Question: What is the date of the hearing as scheduled in the document?
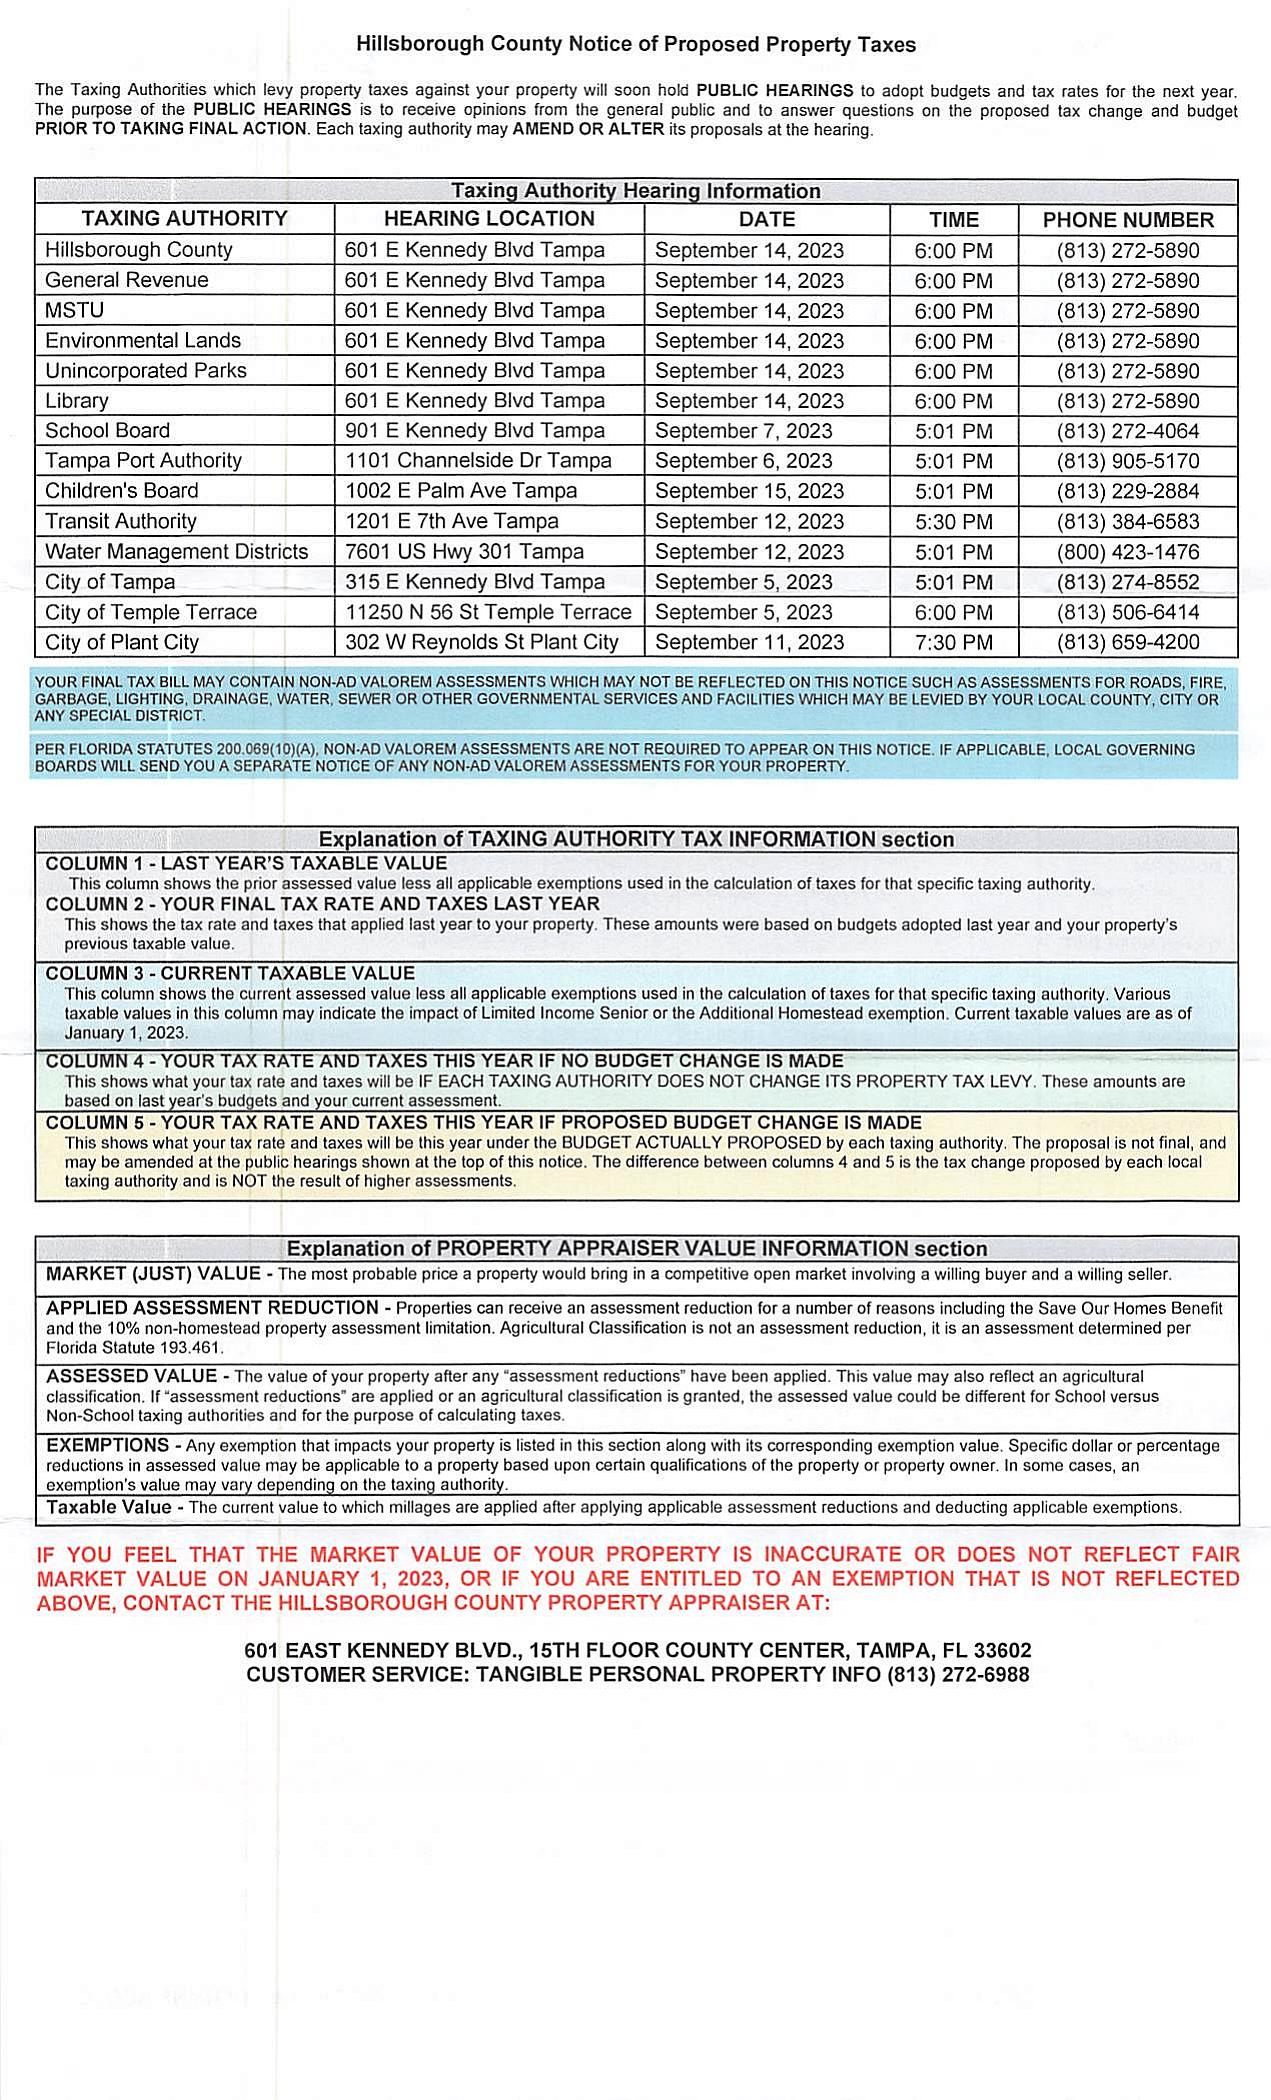
Answer: "7-Sep-23"